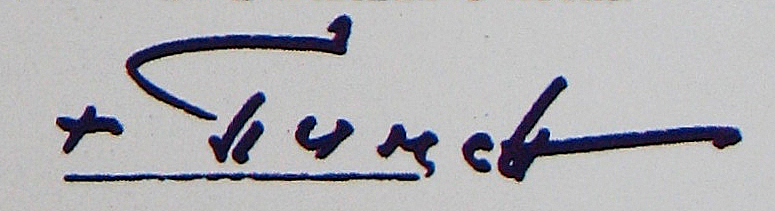
Signature of: pimen i of moscow